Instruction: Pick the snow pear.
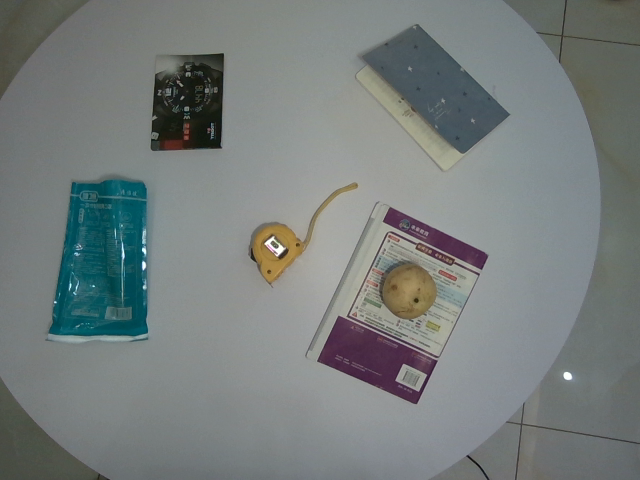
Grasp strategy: vertical